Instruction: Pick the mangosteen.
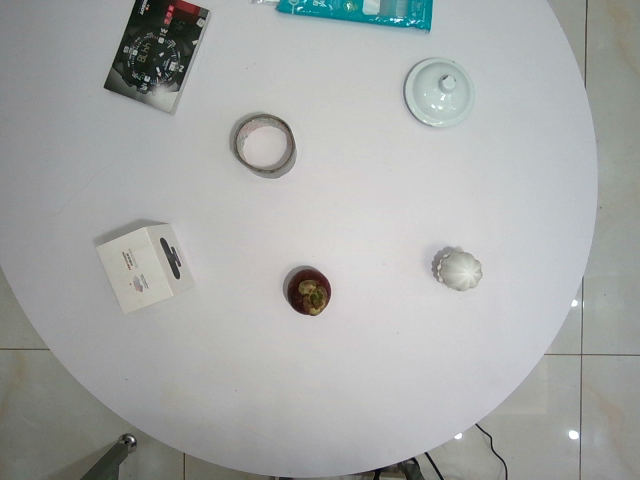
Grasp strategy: vertical